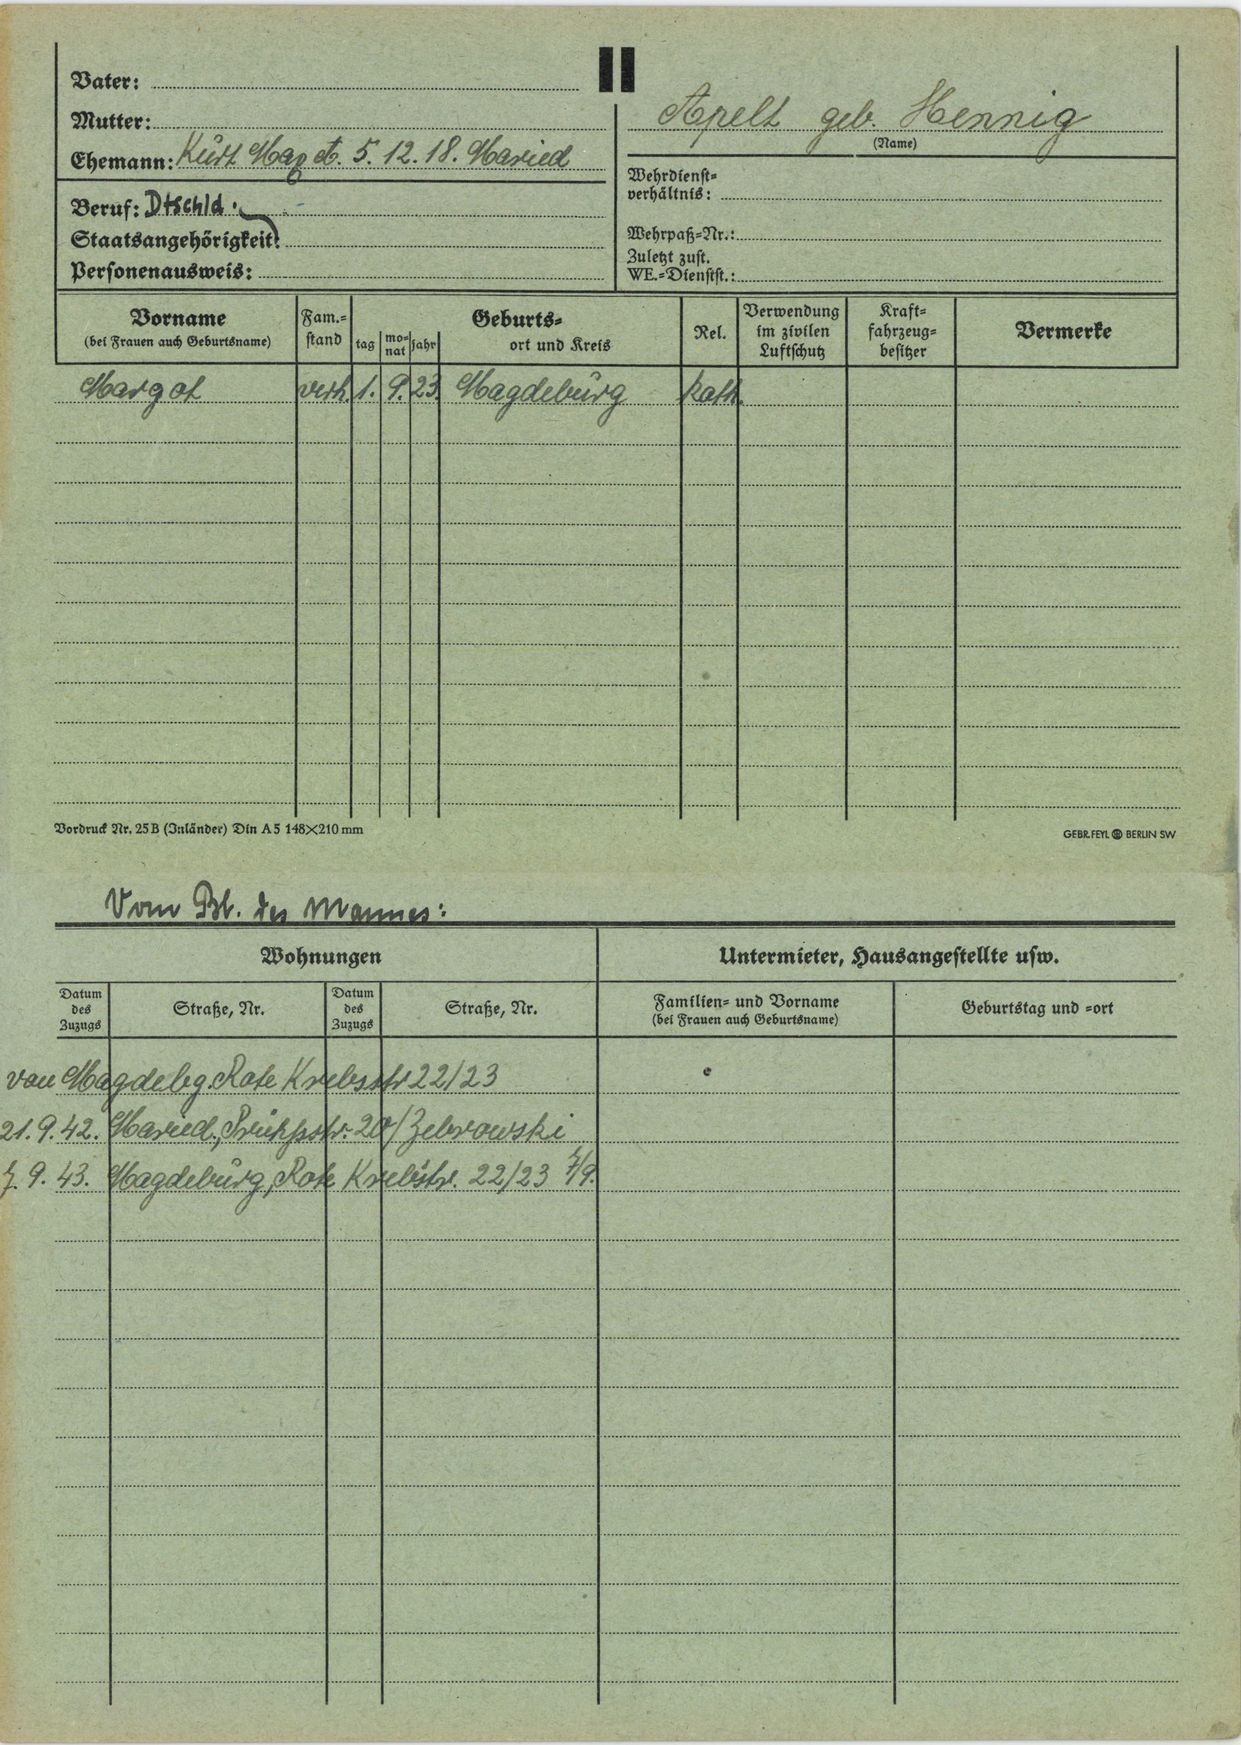
Apelt geb. Hennig